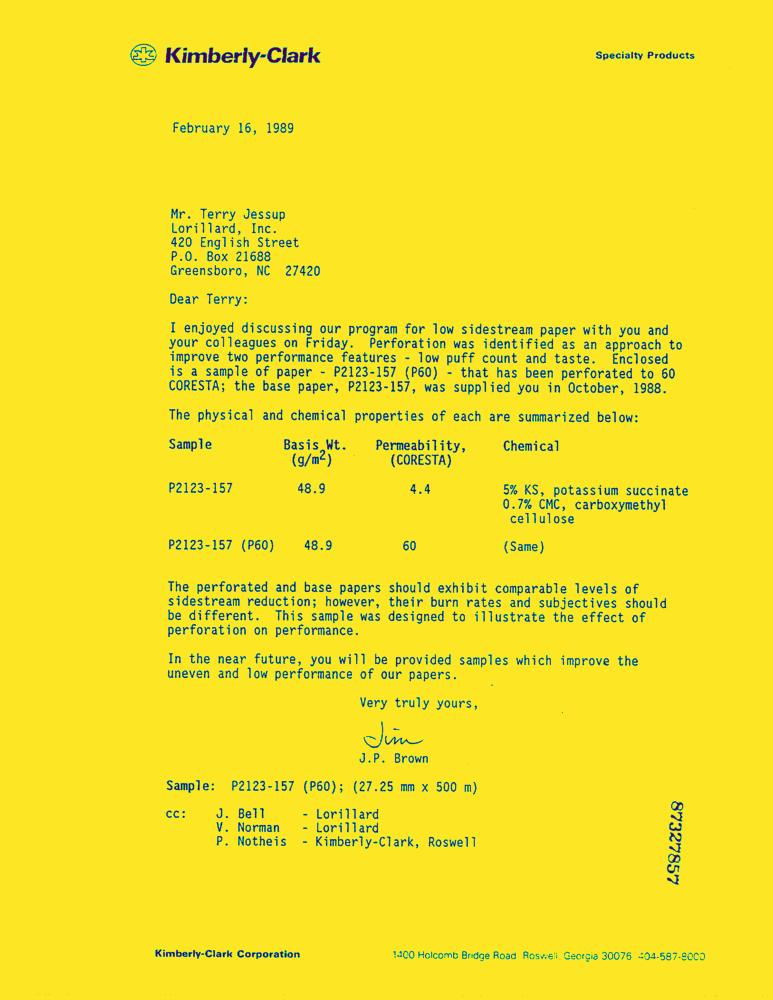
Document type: Letter-Doc